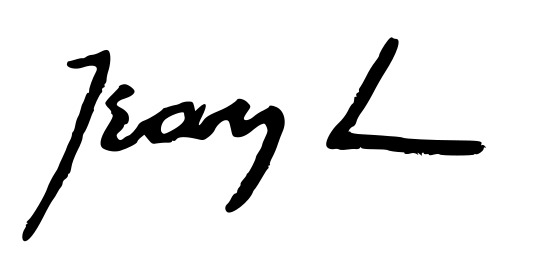
Signature of: jean lébédeff